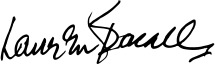
Signature of: lauren bacall